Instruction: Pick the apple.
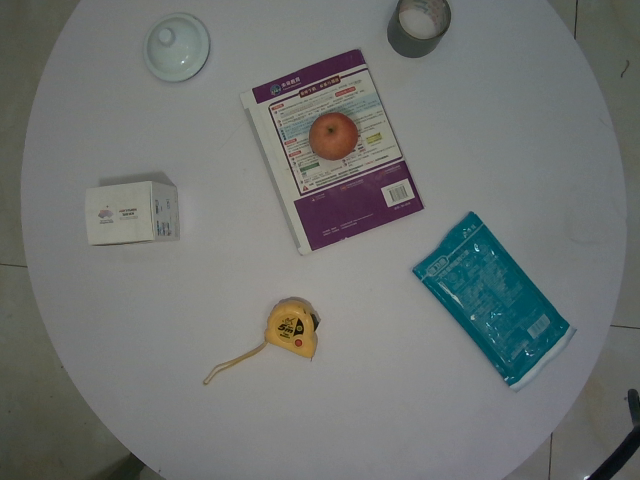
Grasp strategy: vertical